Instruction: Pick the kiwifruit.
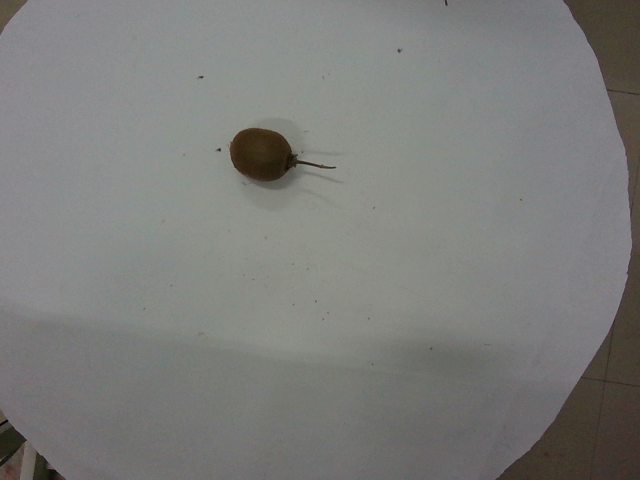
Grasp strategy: vertical